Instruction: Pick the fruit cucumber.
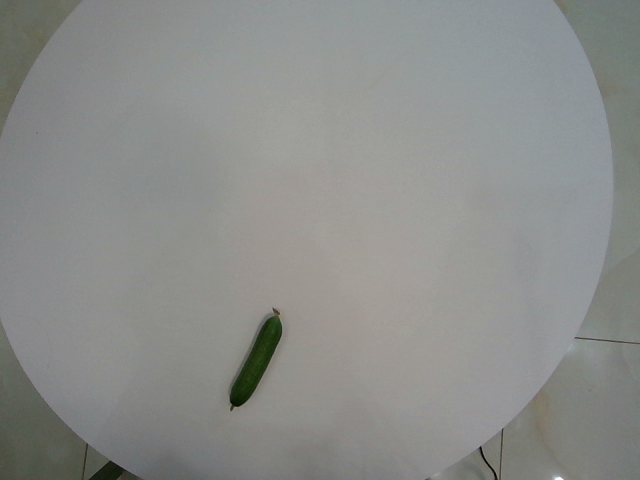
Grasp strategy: vertical